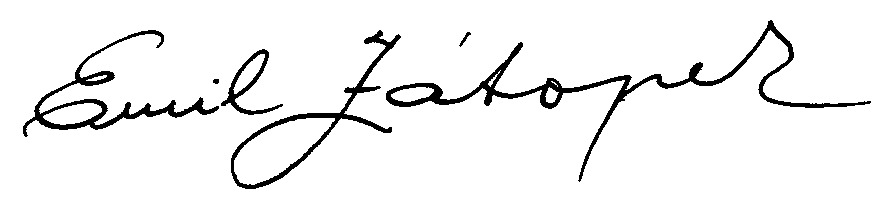
Signature of: emil zátopek